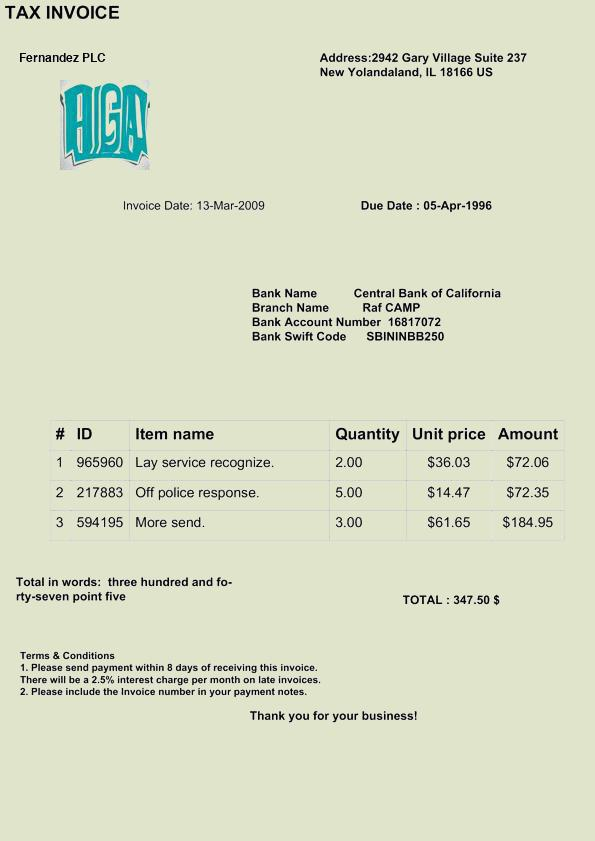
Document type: Invoice